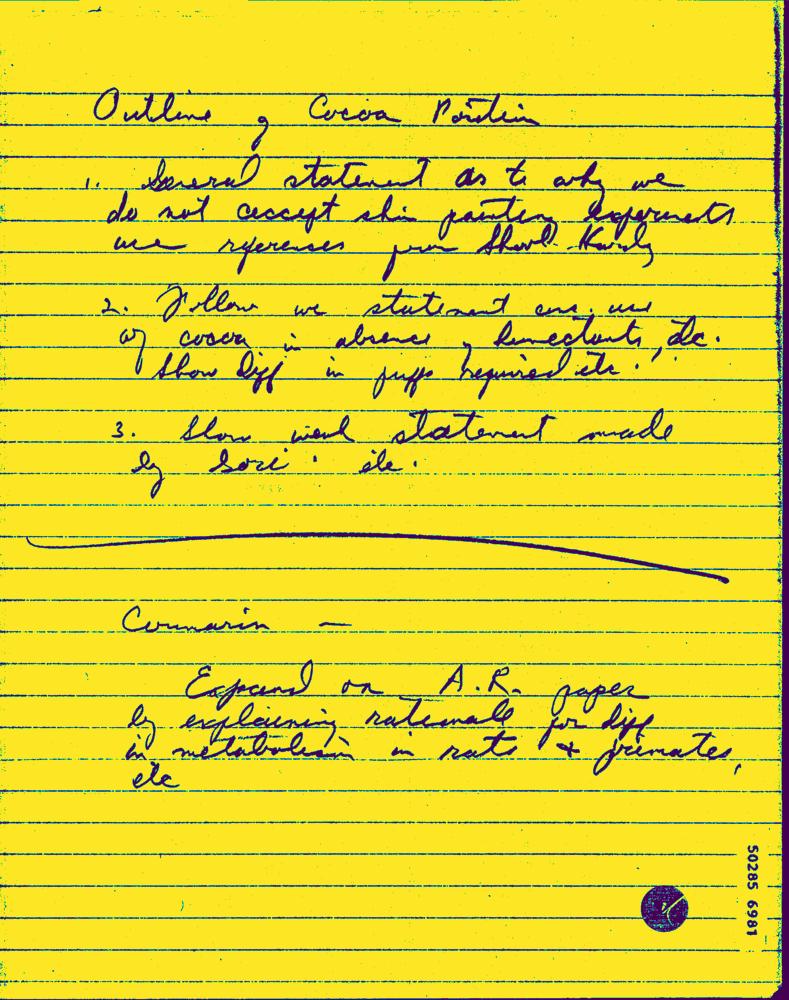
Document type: Hand-Written